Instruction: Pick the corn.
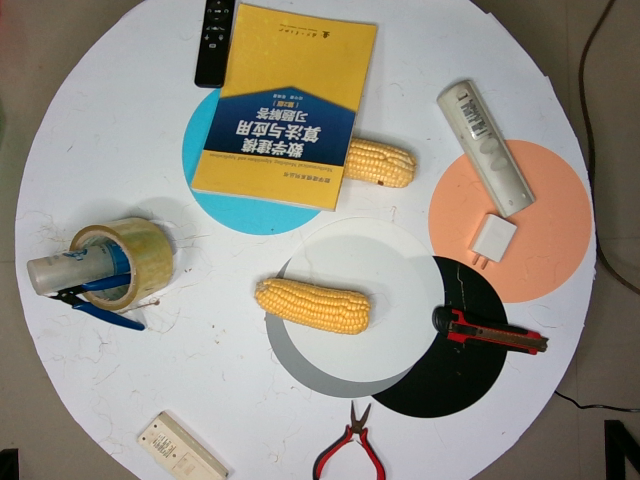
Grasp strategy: vertical